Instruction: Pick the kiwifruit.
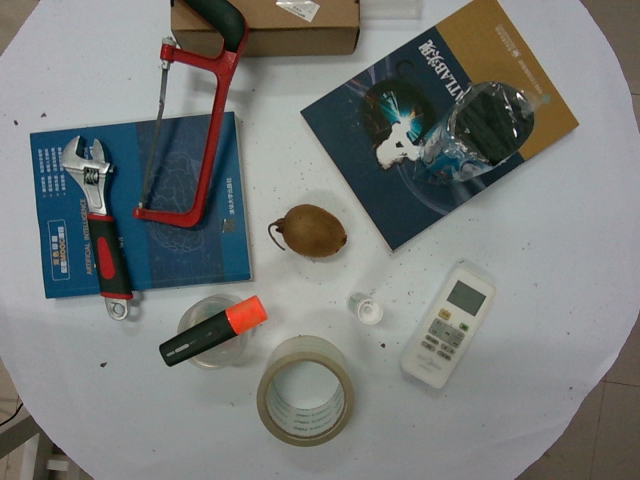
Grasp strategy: vertical